Question: Which state is mentioned in the document?
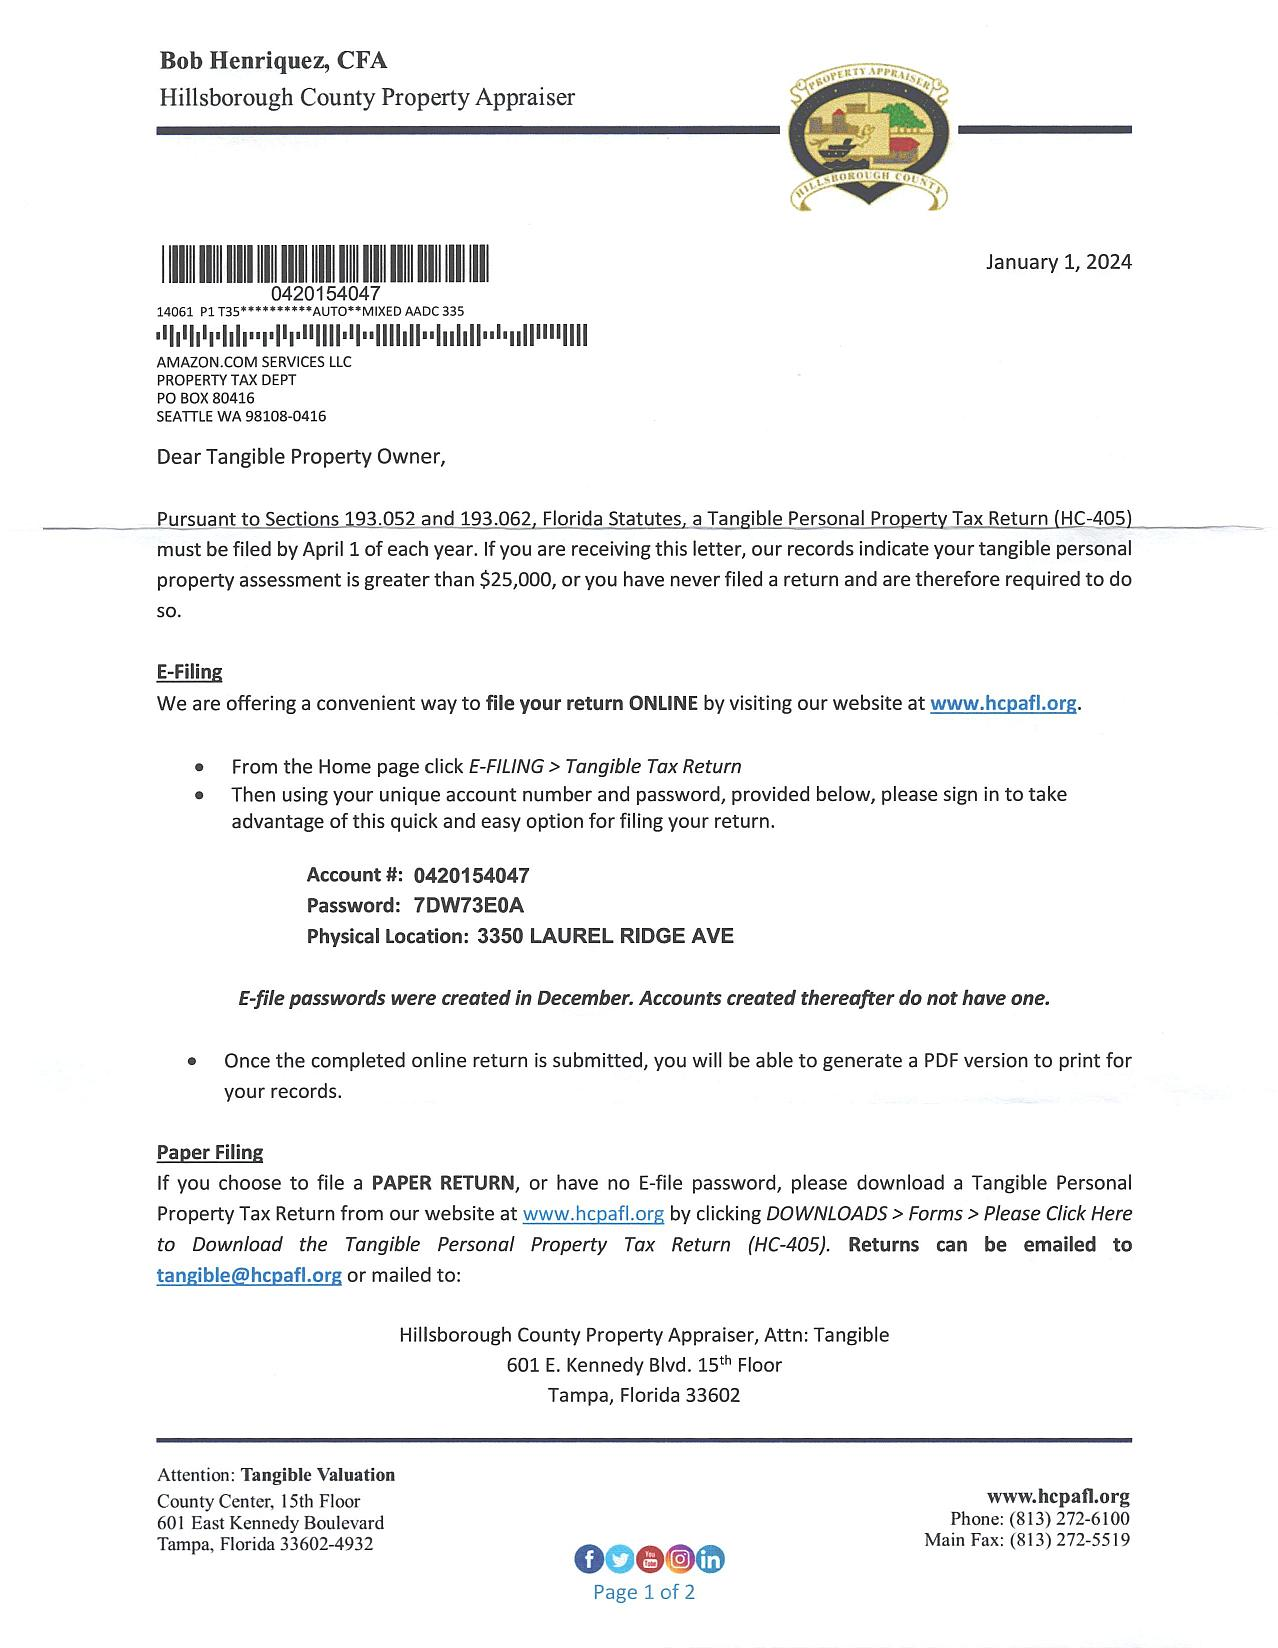
Answer: "Florida"